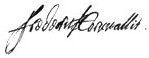
Signature of: frederick cornwallis 1st baron cornwallis